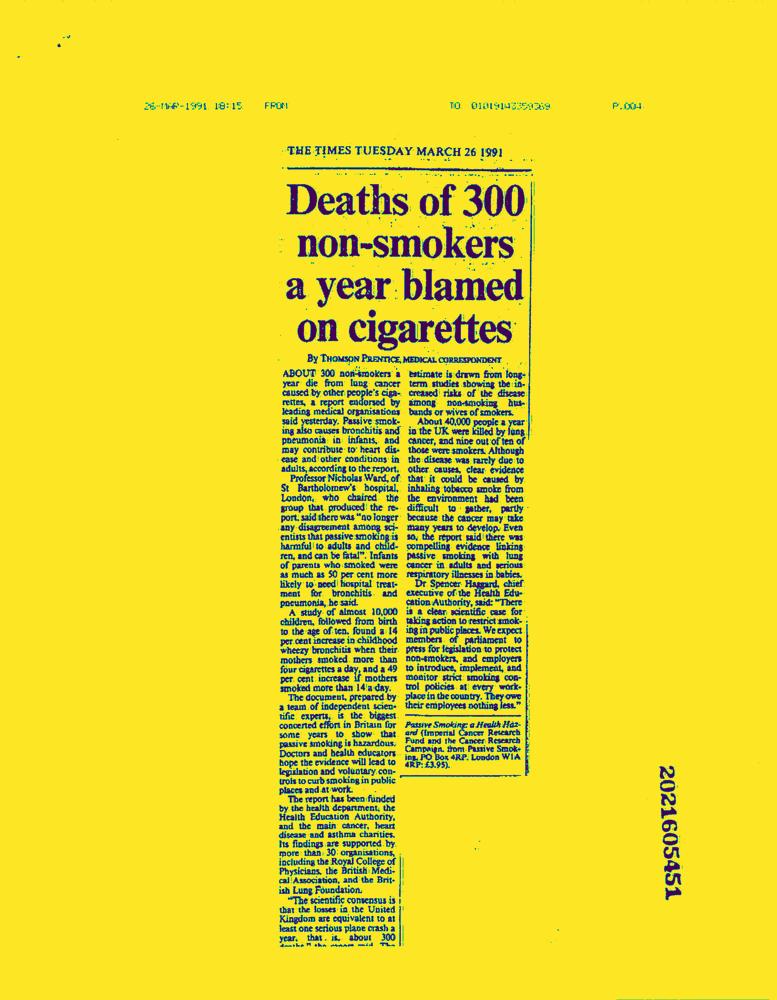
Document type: News-Article